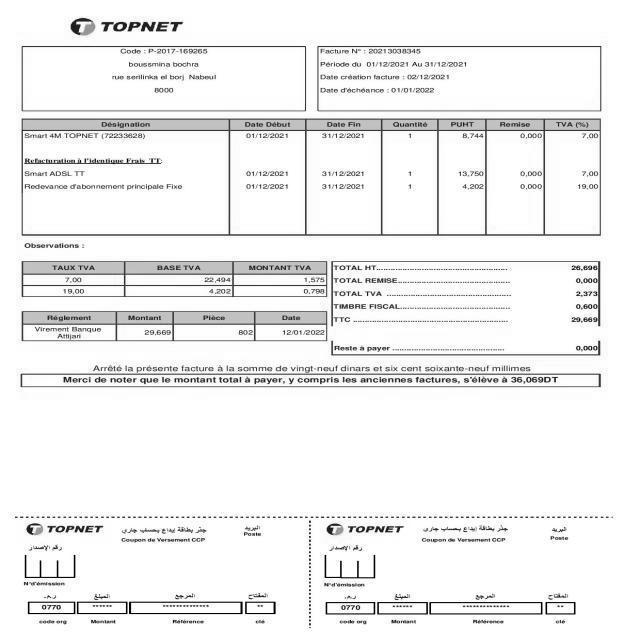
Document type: Invoice